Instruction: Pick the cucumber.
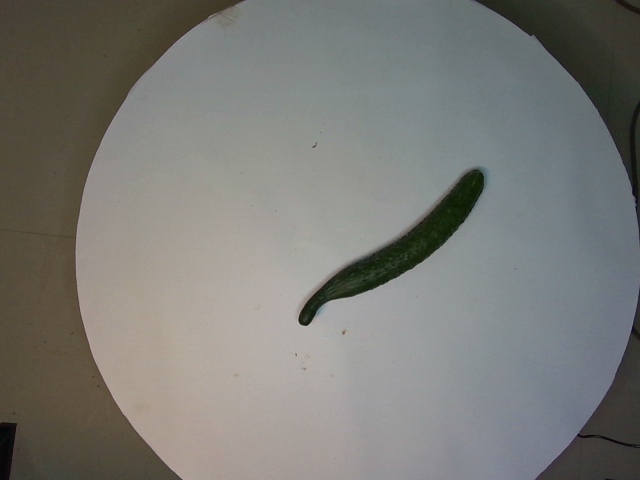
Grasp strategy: vertical